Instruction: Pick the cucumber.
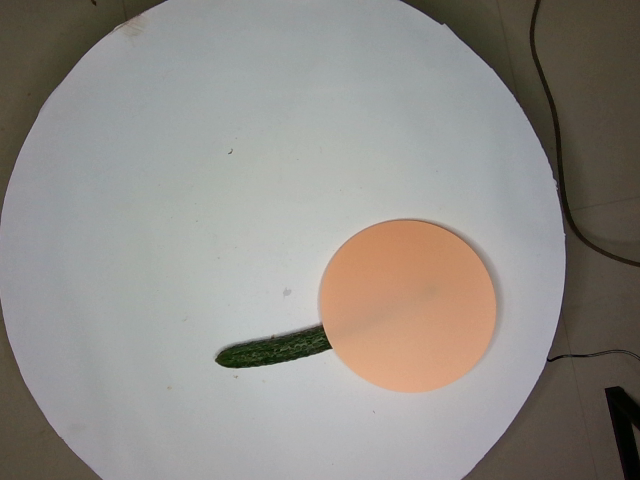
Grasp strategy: vertical